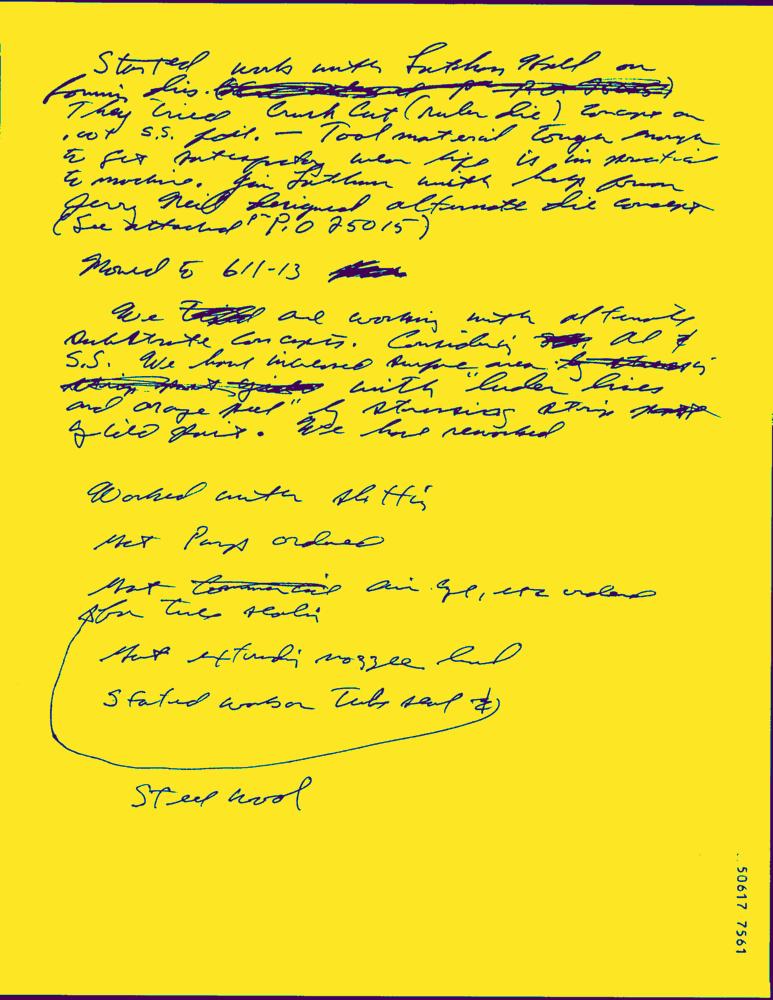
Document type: Hand-Written